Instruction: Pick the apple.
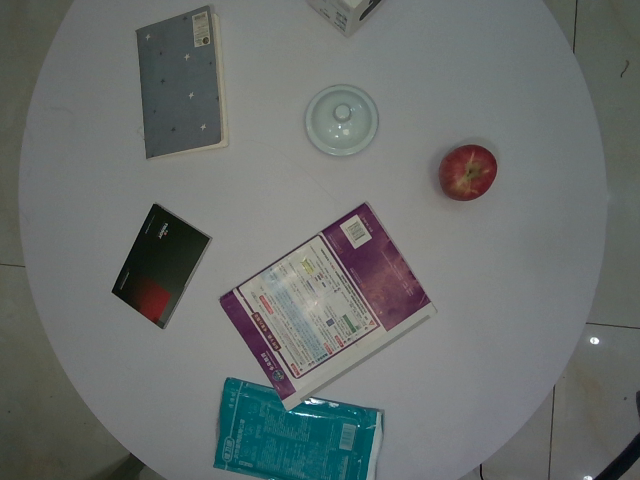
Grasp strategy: vertical